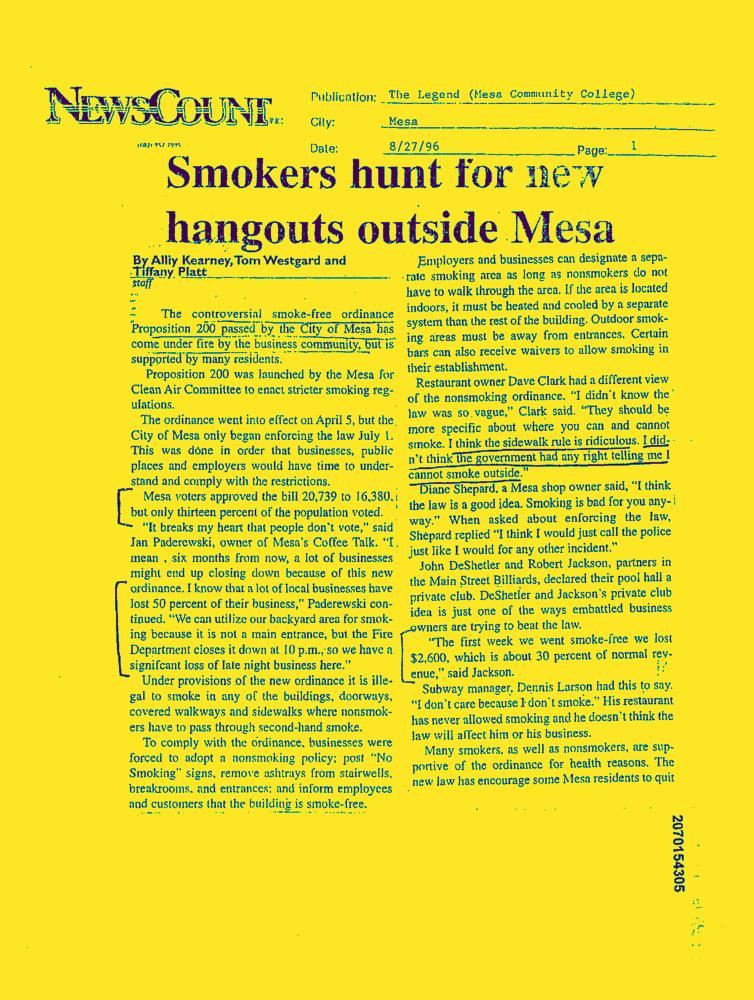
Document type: News-Article